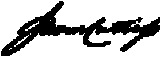
Signature of: james curtiss